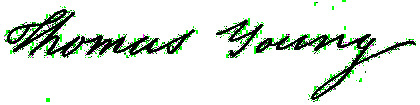
Signature of: thomas young